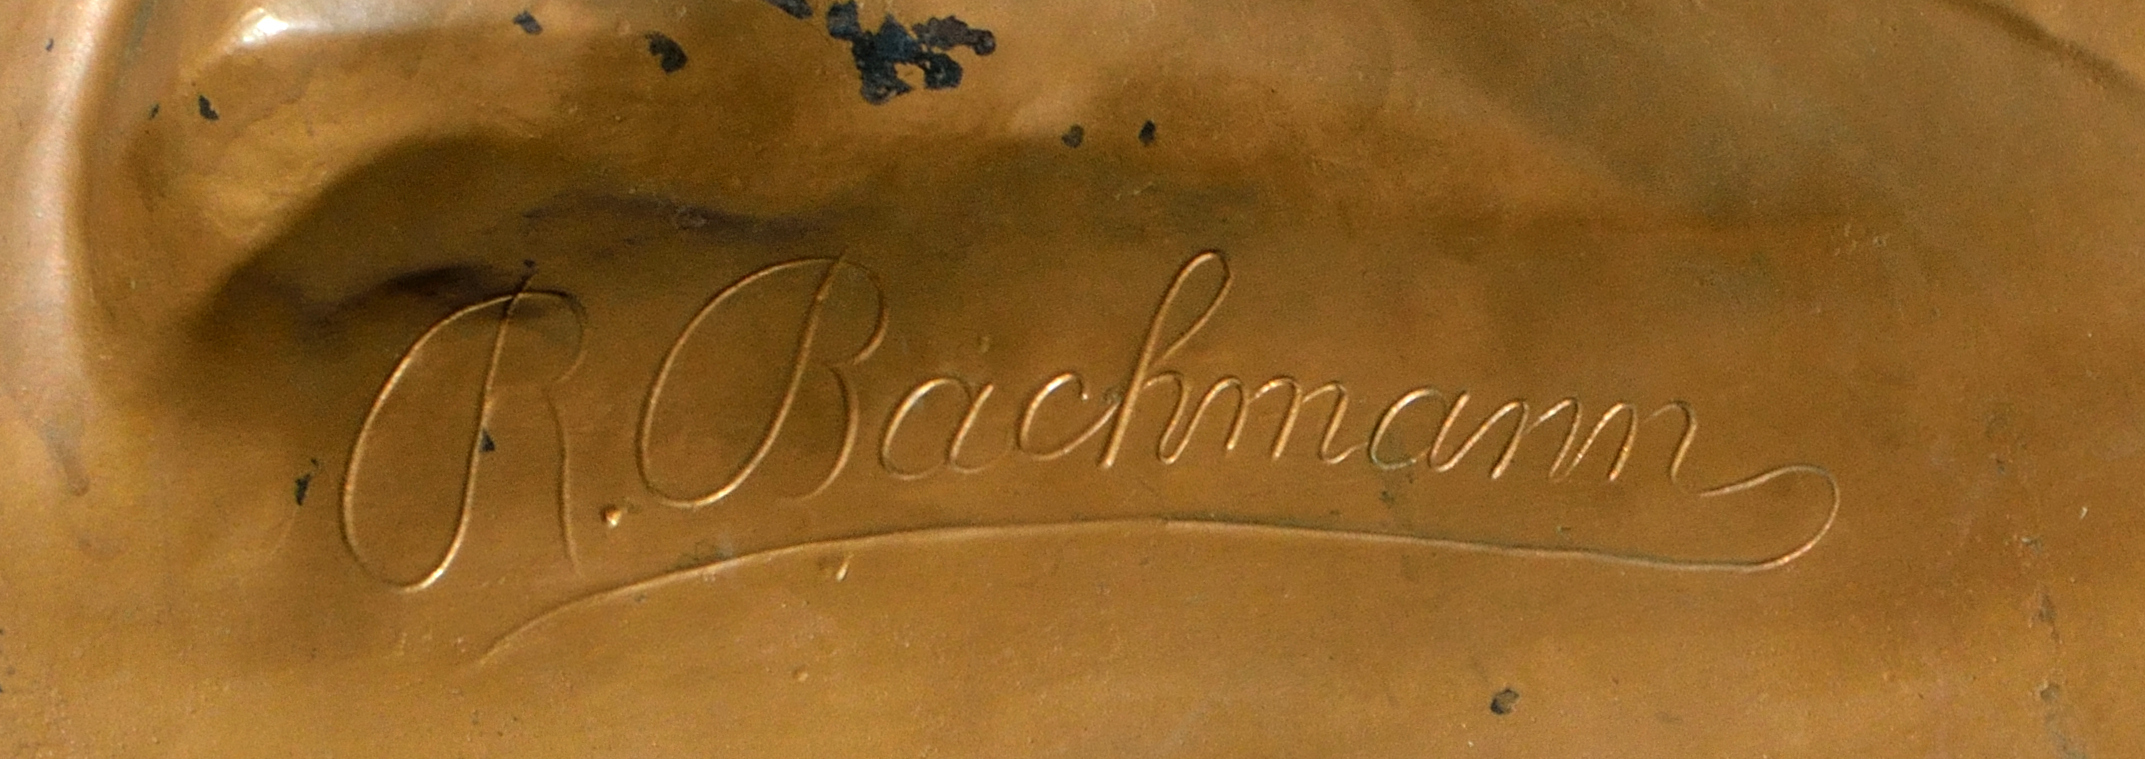
Signature of: rudolf bachmann